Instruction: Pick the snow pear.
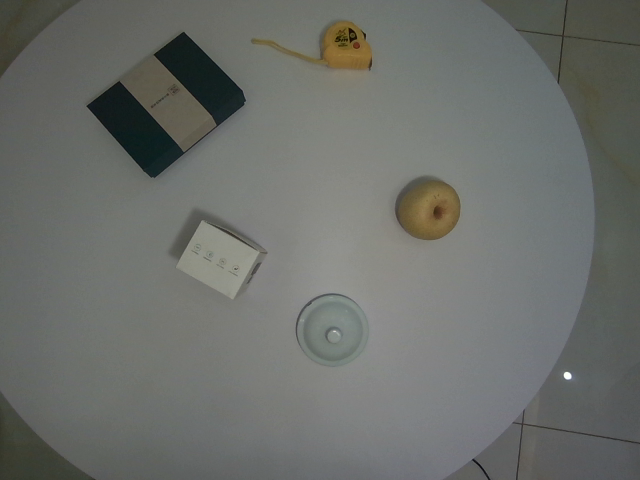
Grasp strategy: vertical